Question: What might the diagnosis be?
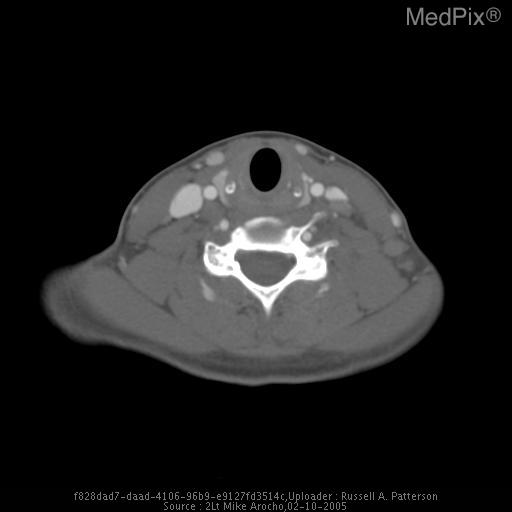
Answer: The possible diagnosis includes •  Malignancy
» Hodgkin’s disease
» Non-Hodgkin’s lymphoma
» Mediastinal malignancy
•  Benign neoplasm
•  Granulomatous disease
•  Other inflammation (abscess)
•  Congenital abnormality.